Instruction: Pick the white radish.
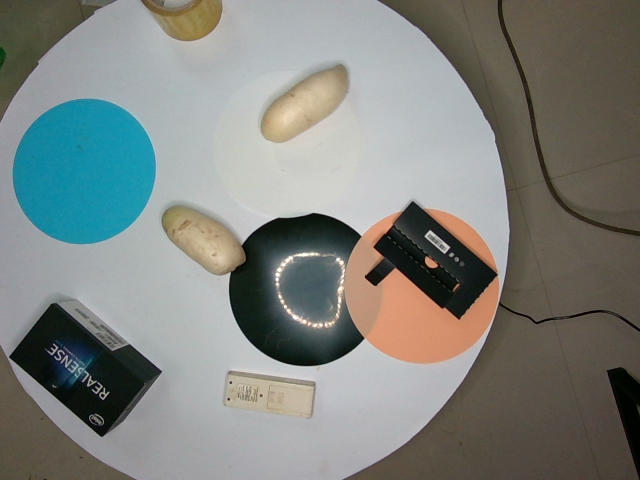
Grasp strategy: vertical